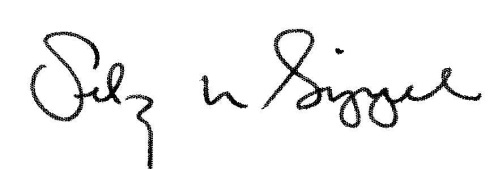
Signature of: rodney w sippel